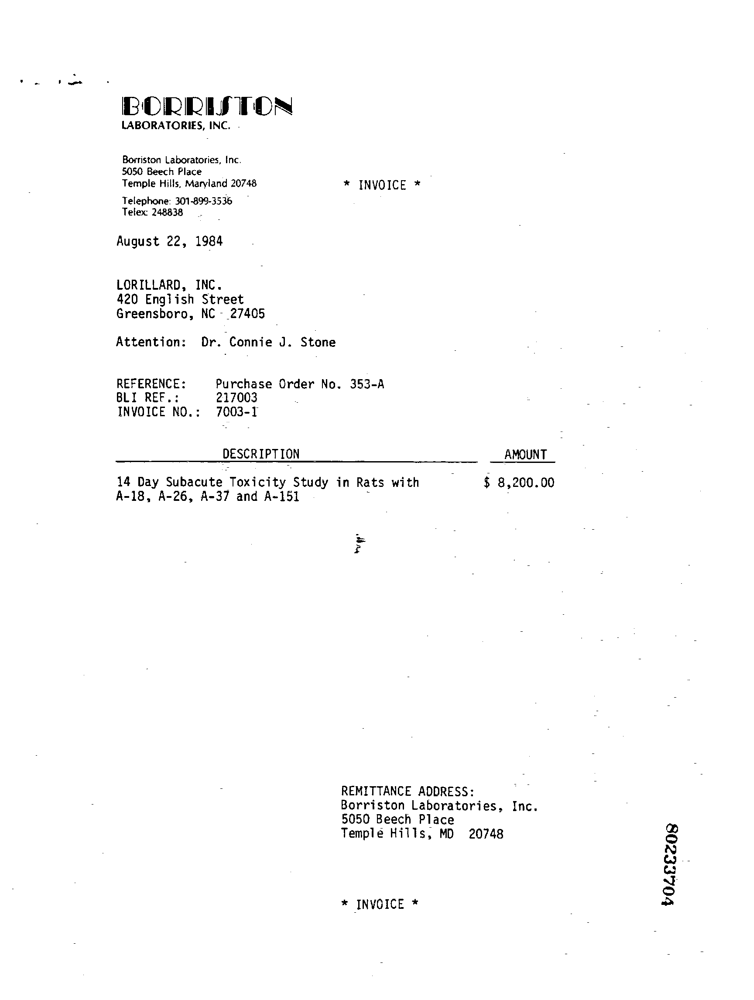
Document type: Invoice